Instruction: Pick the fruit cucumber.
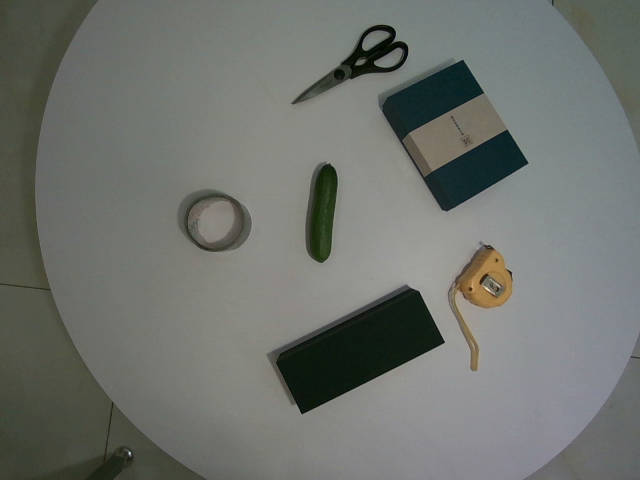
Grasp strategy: vertical